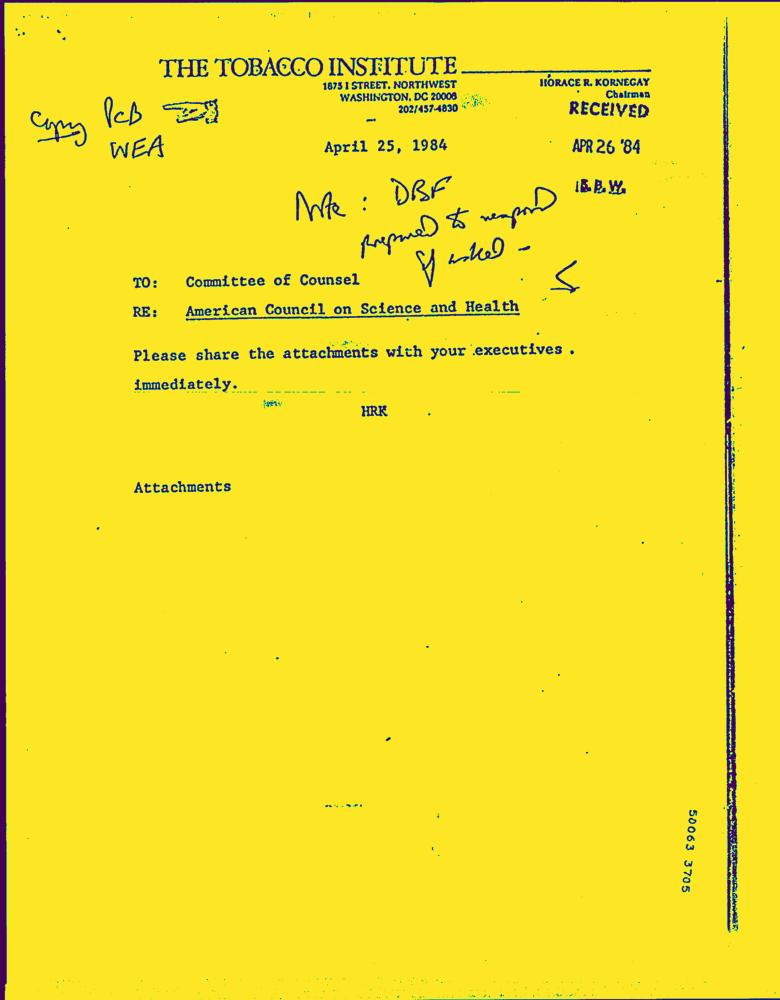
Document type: Invoice-Doc